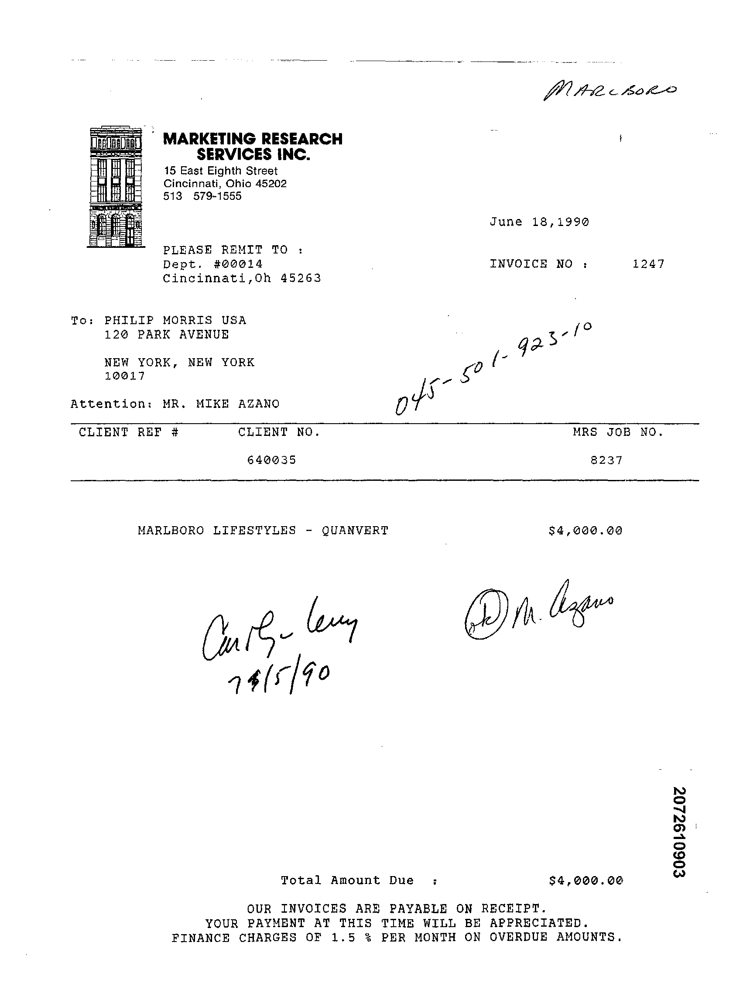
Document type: Invoice